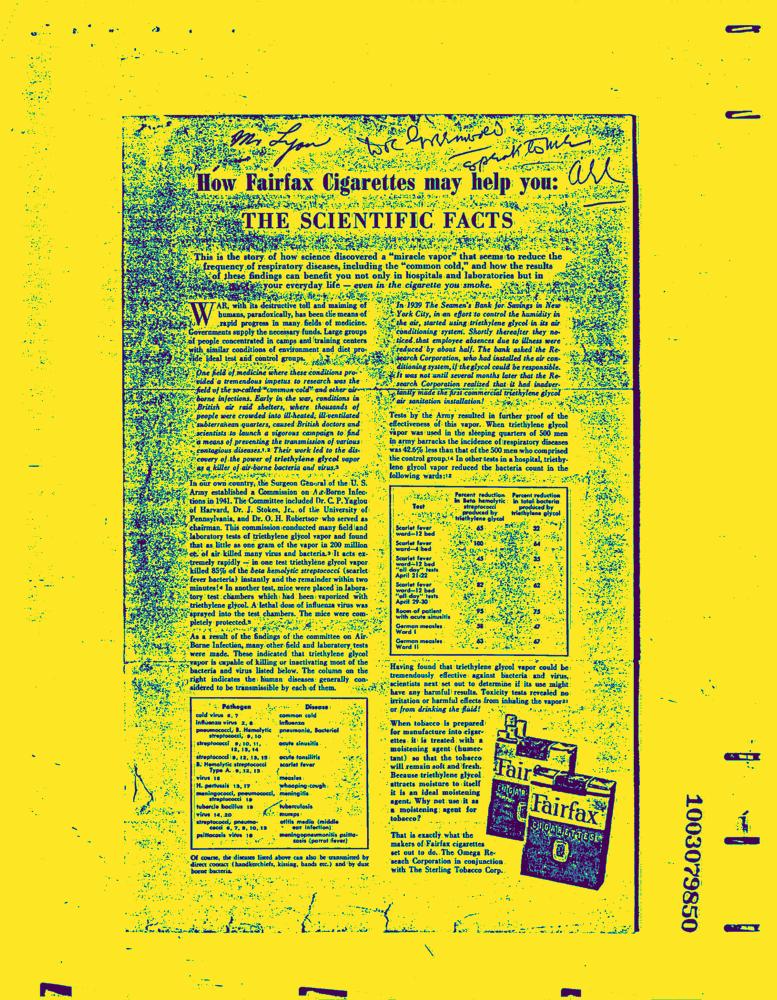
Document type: News-Article